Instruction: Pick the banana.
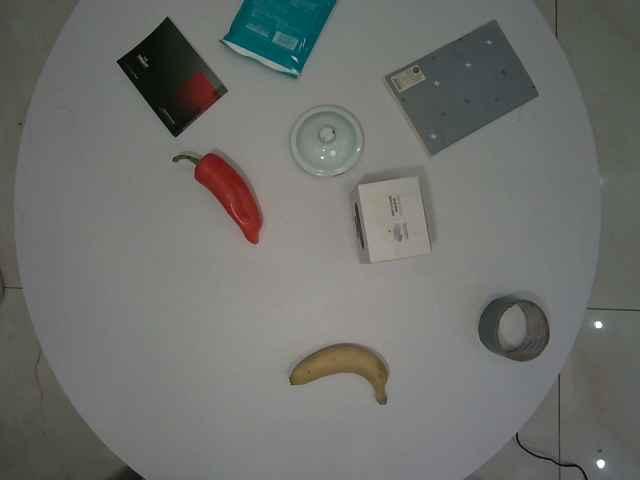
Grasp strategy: vertical